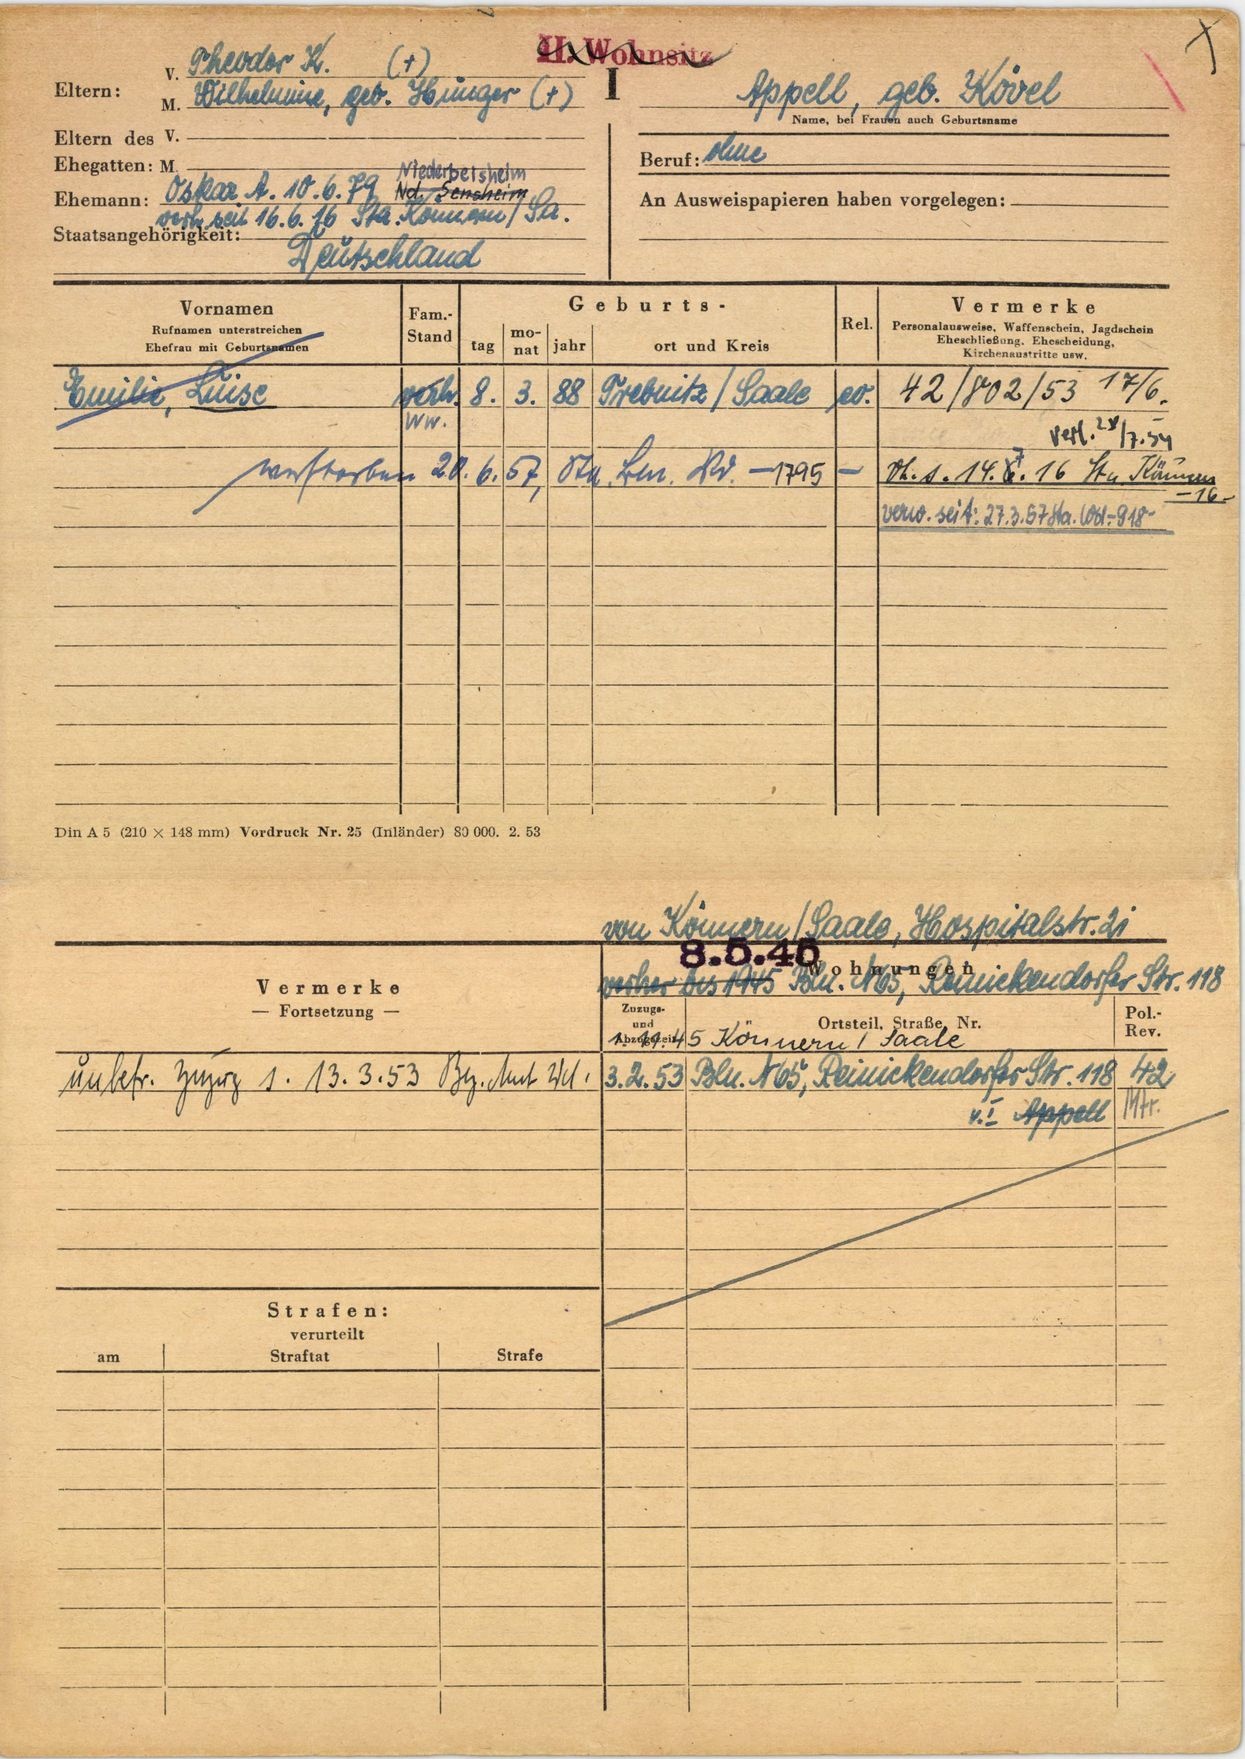
Appell, geb. Kövel